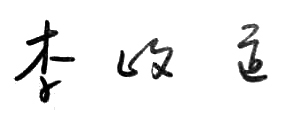
Signature of: tsung dao lee